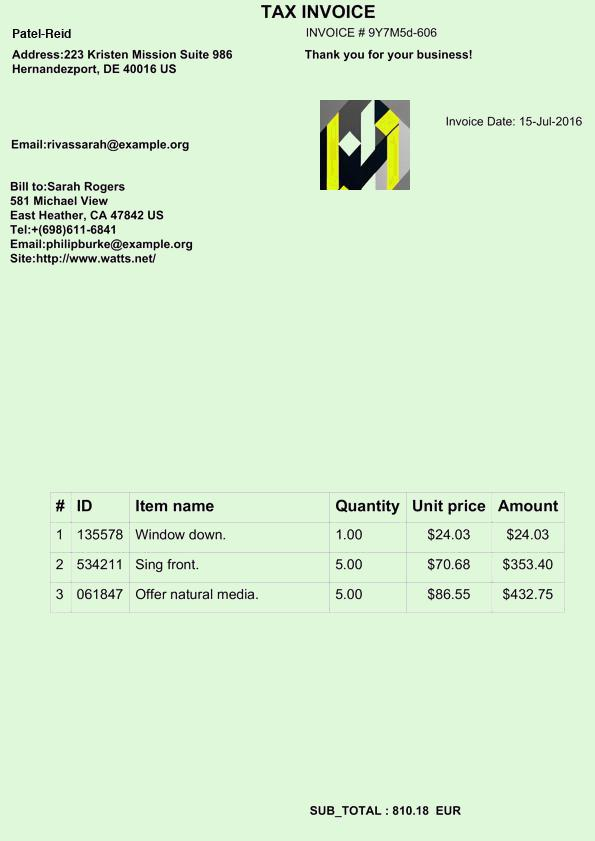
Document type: Invoice